Question: What could the diagnosis suggest?
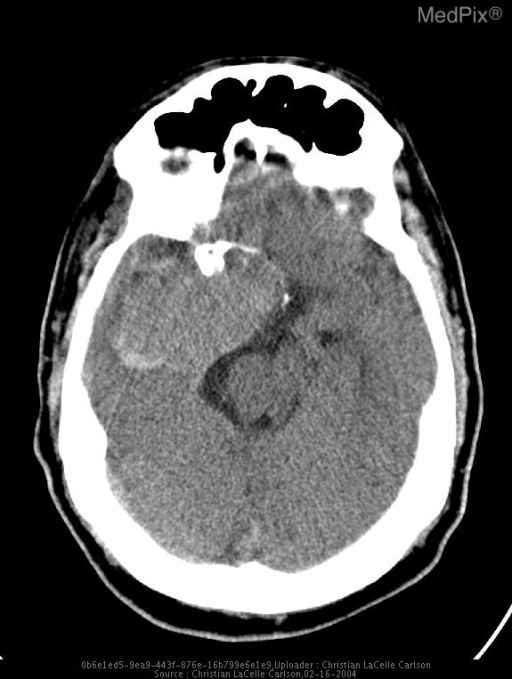
Answer: The possible diagnosis includes Meningioma, malignant meningioma, metastasis..